Question: What type of tax is indicated in the document, personal property or real estate?
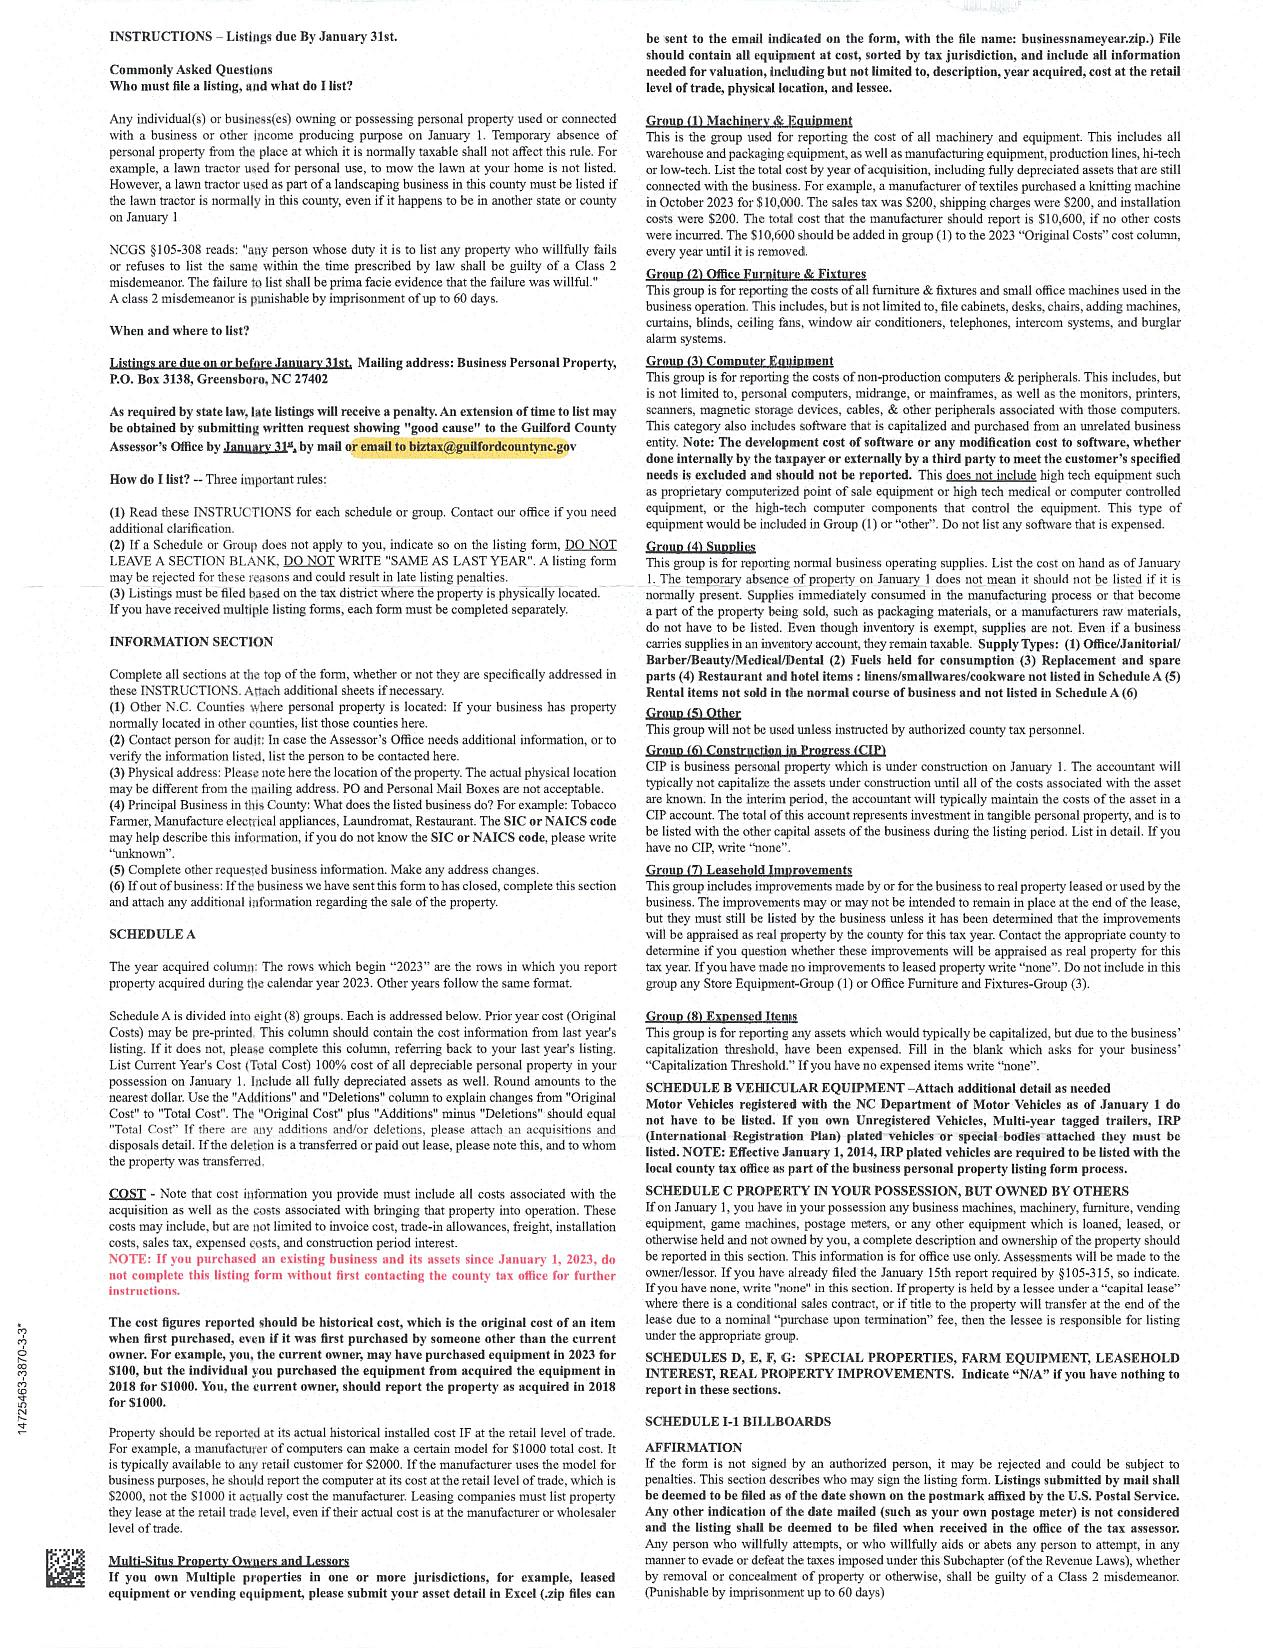
Answer: "Personal Property"